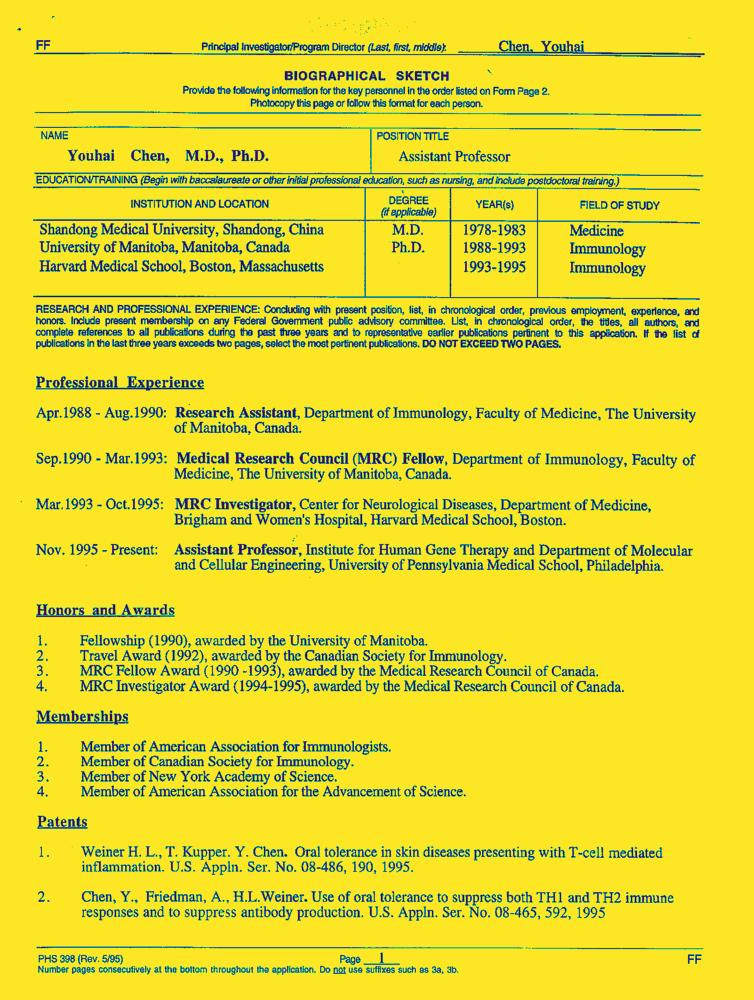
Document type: Resume-Doc